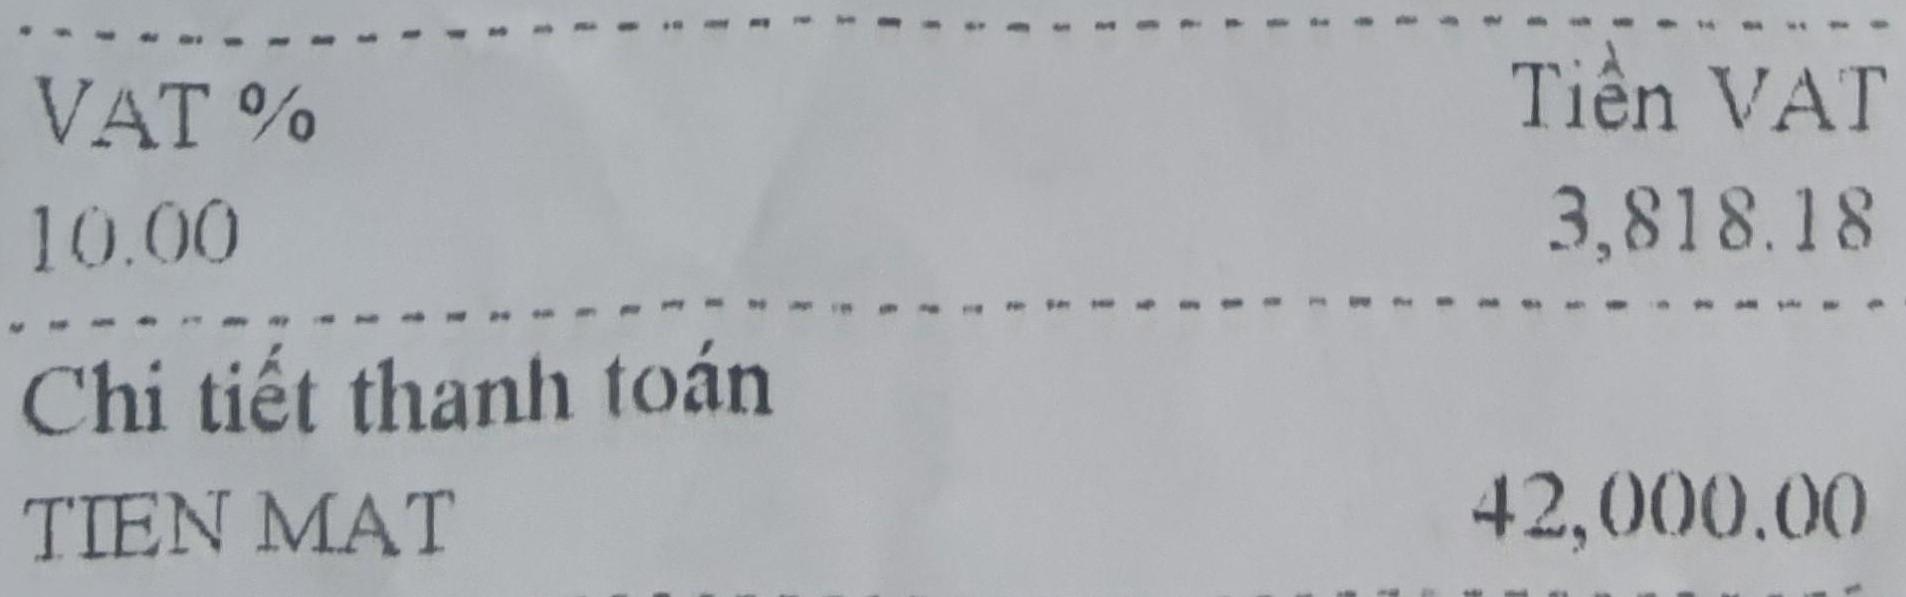
<table>
<tr>
<th>VAT %</th>
<th>Tiền VAT</th>
</tr>
<tr>
<td>10.00</td>
<td>3,818.18</td>
</tr>
</table>

Chi tiết thanh toán

TIEN MAT 42,000.00